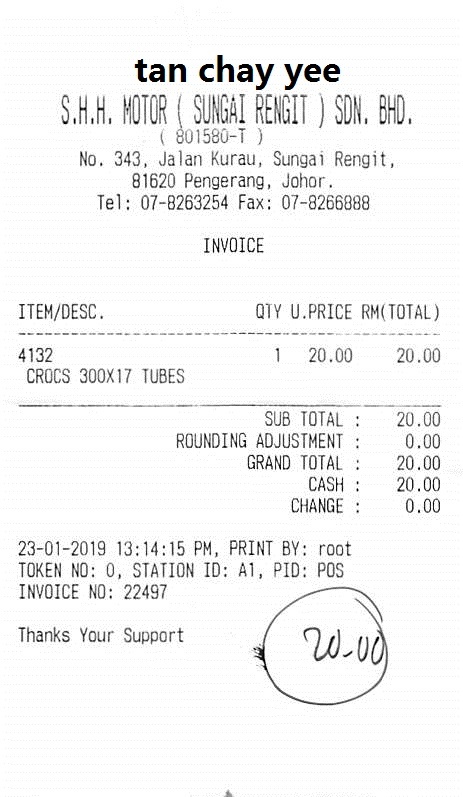
TAN CHAY YEE
S.H.H. MOTOR (SUNGAI RENGIT) SDN. BHD.
(801580-T)
NO. 343, JALAN KURAU, SUNGAI RENGIT,
81620 PENGERANG, JOHOR.
TEL: 07-8263254 FAX: 07-8266888
INVOICE
ITEM/DESC.
QTY U.PRICE RM(TOTAL)
4132
1
20.00
20.00
CROCS 300X17 TUBES
SUB TOTAL :
20.00
ROUNDING ADJUSTMENT :
0.00
GRAND TOTAL :
20.00
CASH :
20.00
CHANGE :
0.00
23-01-2019 13:14:15 PM, PRINT BY: ROOT
TOKEN NO: 0, STATION ID: A1, PID: POS
INVOICE NO: 22497
THANKS YOUR SUPPORT